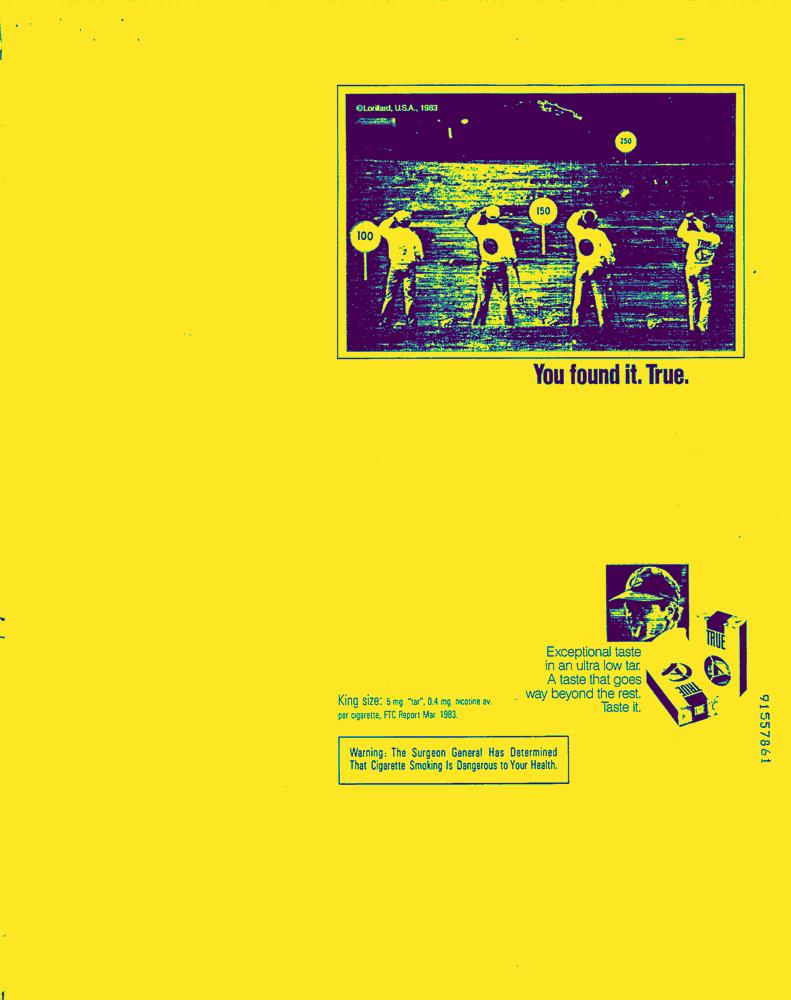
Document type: AD